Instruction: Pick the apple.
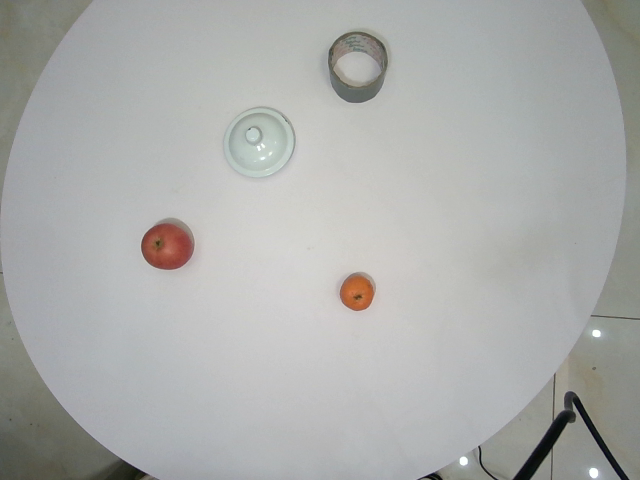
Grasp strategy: vertical